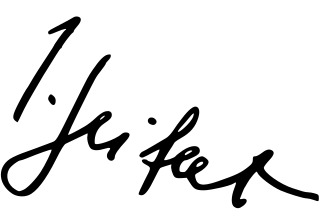
Signature of: jaroslav seifert